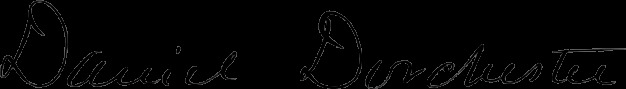
Signature of: daniel dorchester